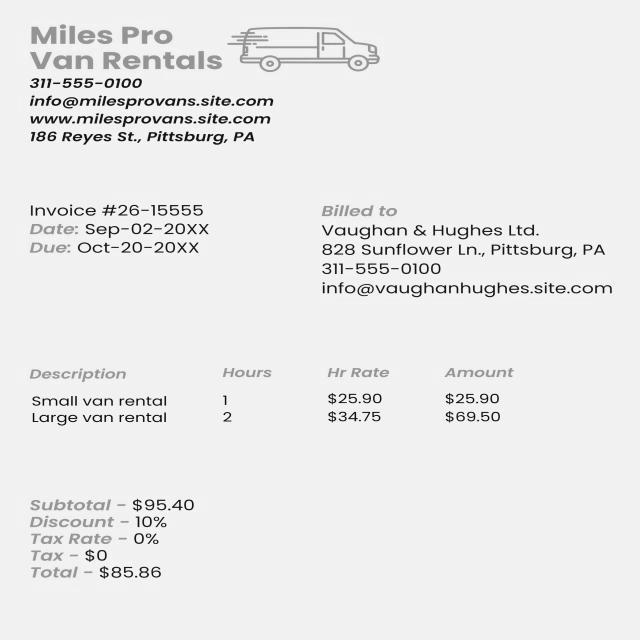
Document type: Invoice